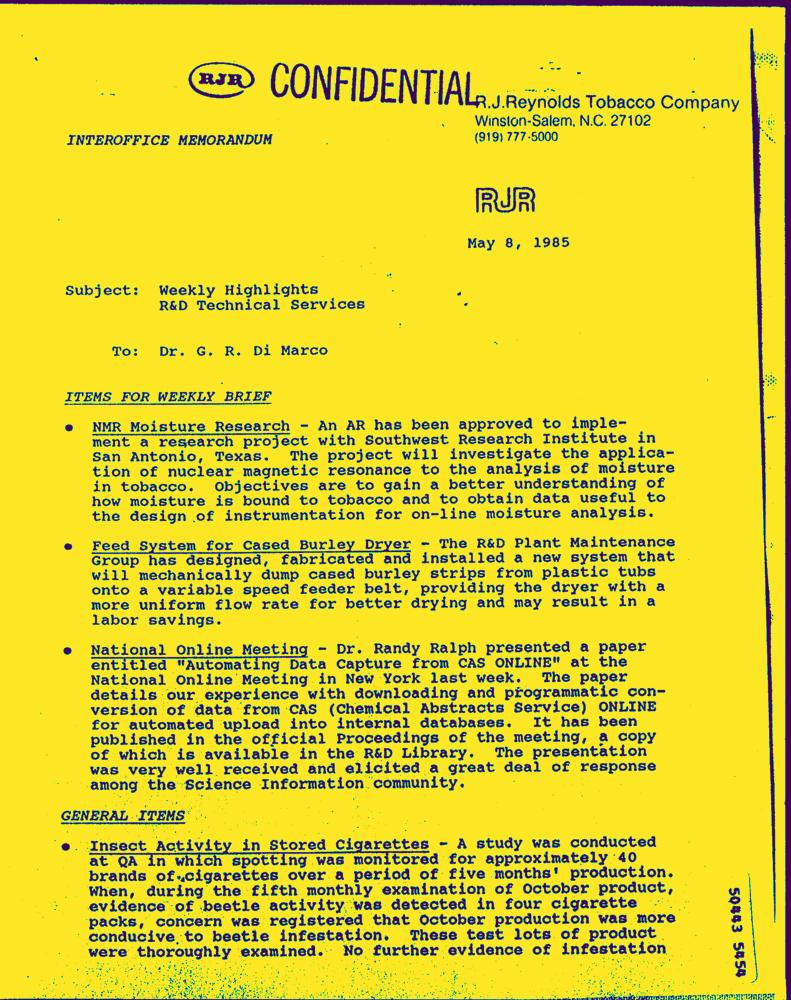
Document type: Letter-Doc